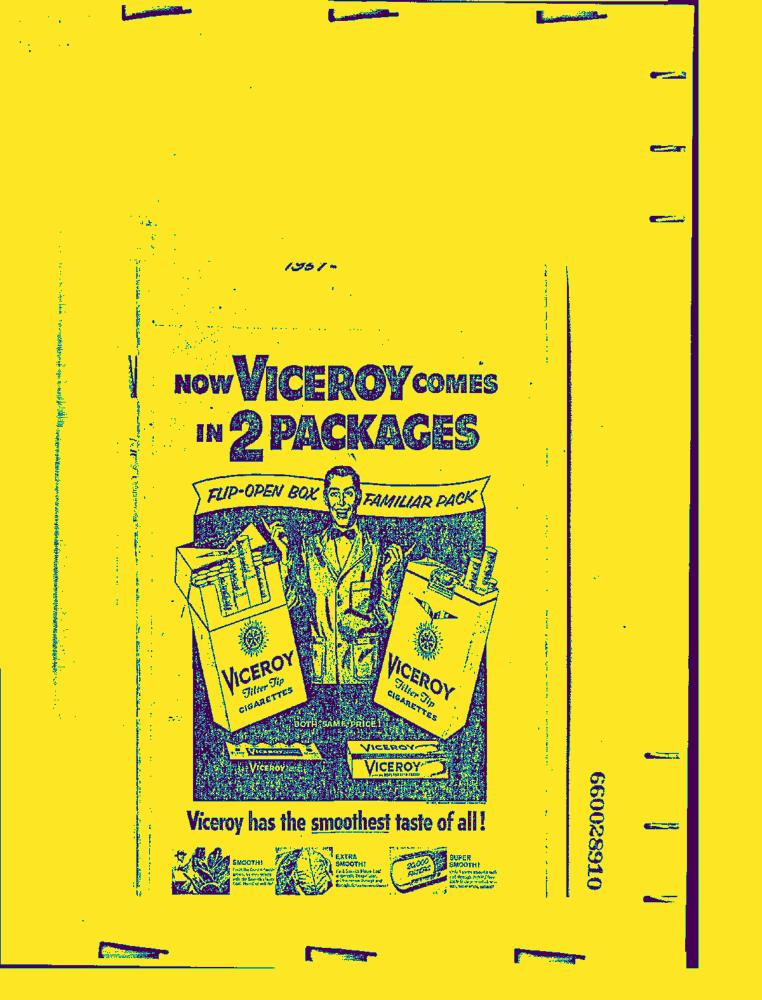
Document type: AD